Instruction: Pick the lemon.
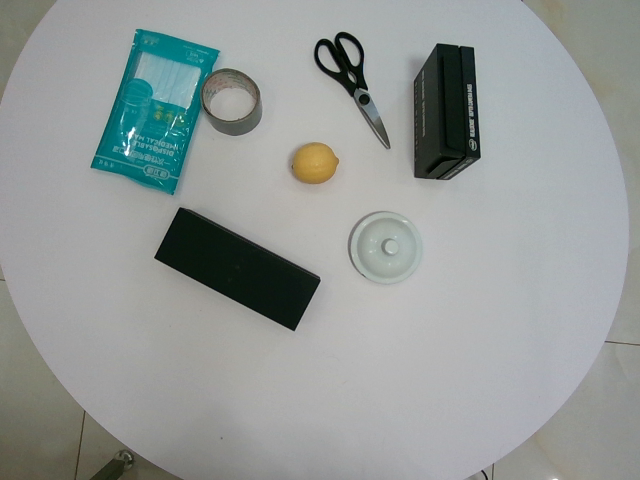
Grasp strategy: vertical